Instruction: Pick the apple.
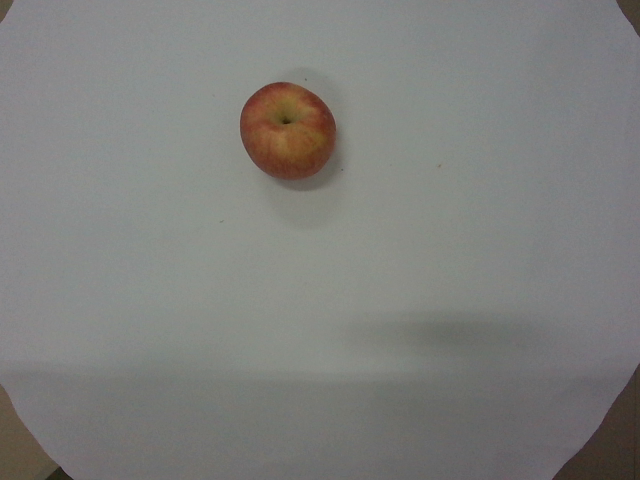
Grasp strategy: vertical